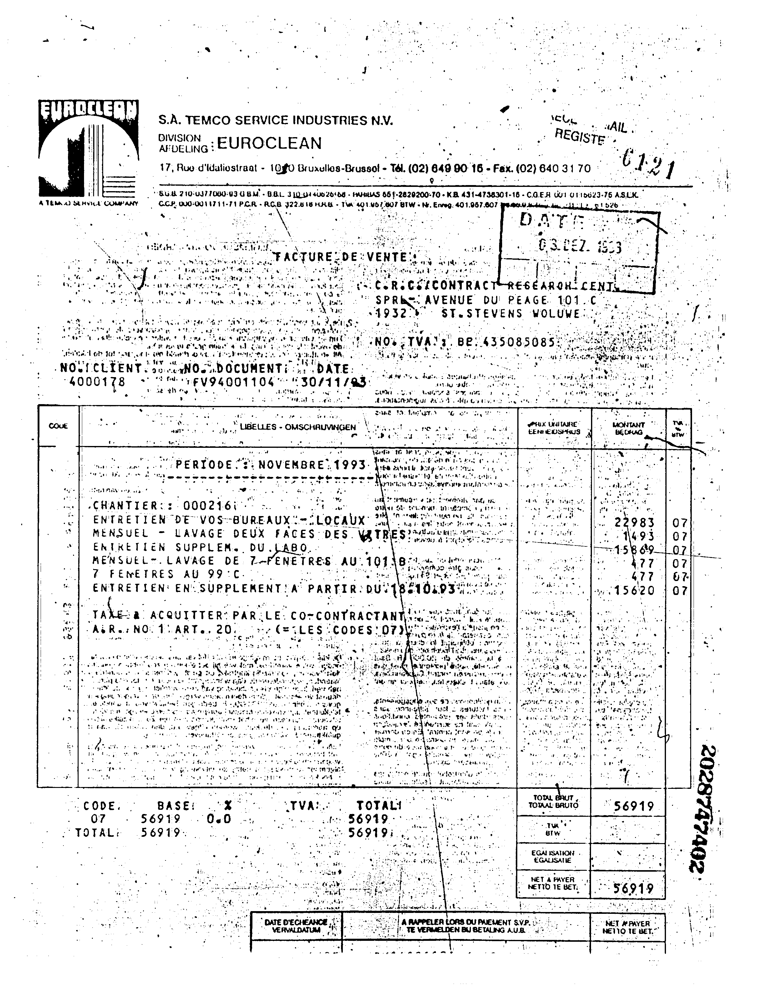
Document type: Invoice